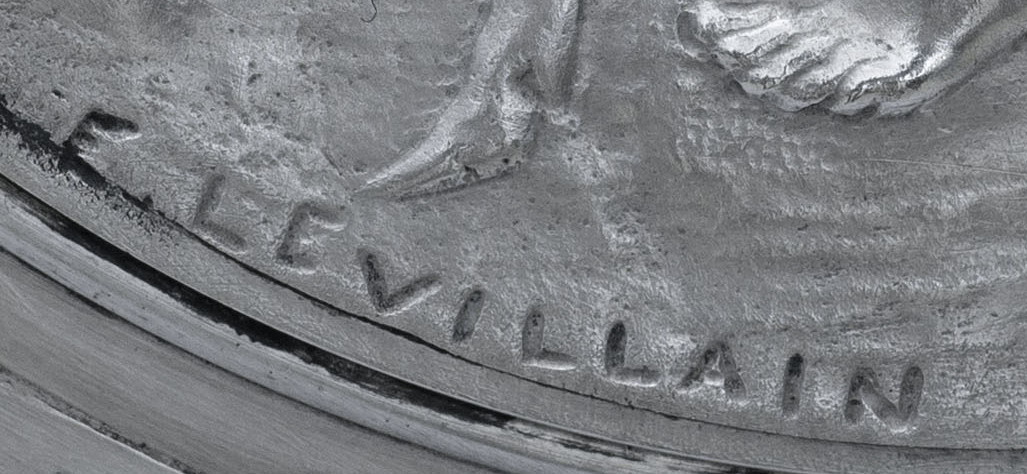
Signature of: ferdinand levillain